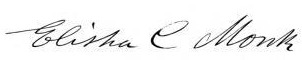
Signature of: elisha capen monk